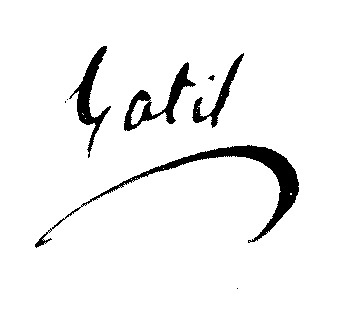
Signature of: joseph latil